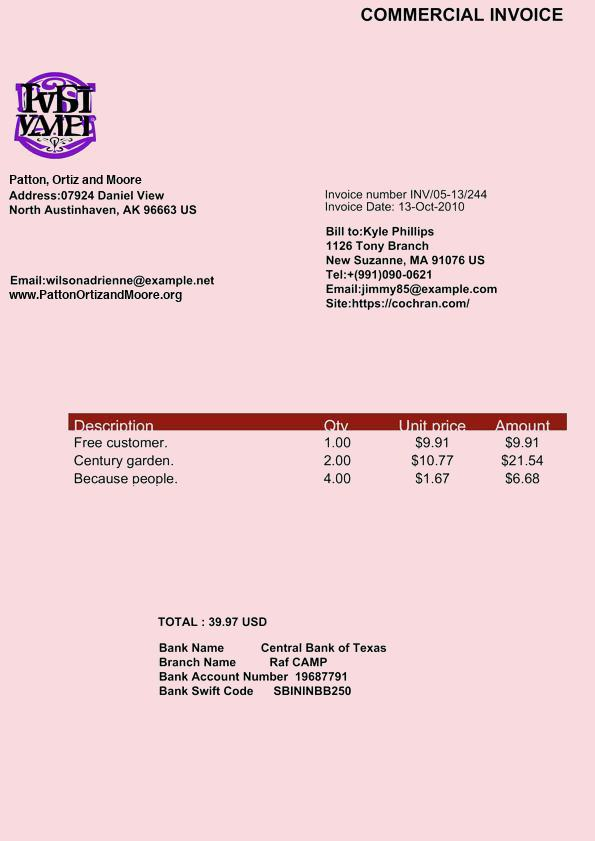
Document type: Invoice